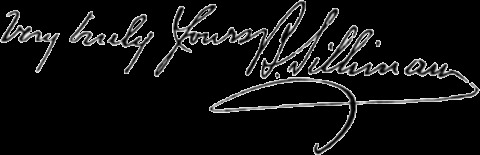
Signature of: benjamin silliman jr